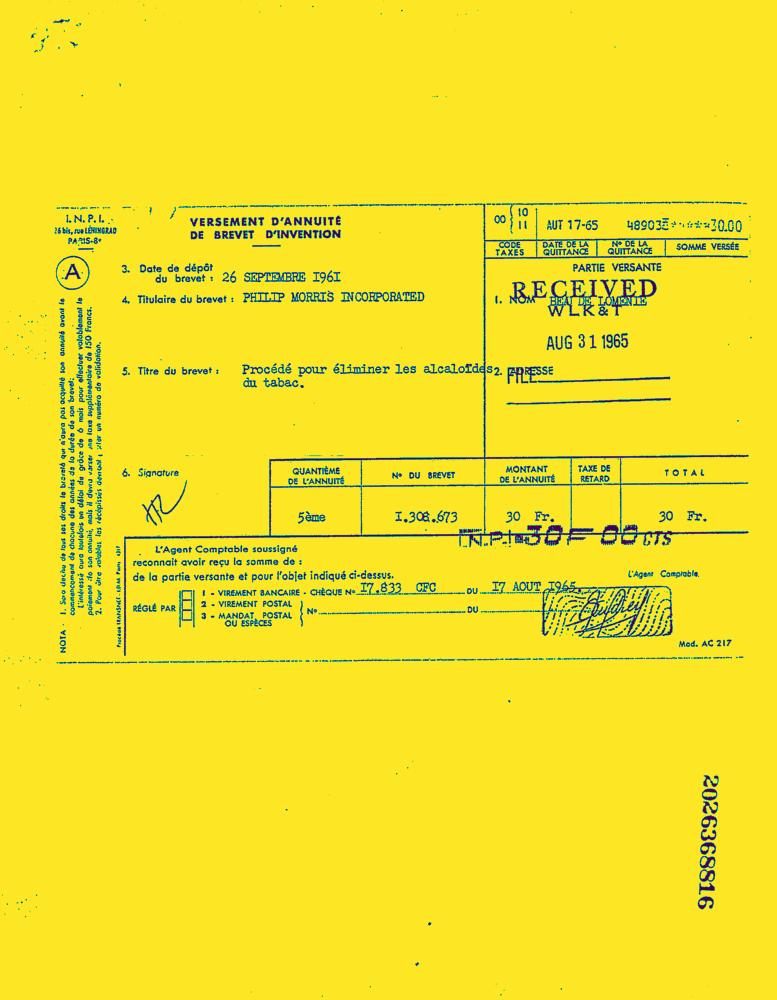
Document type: Invoice-Doc